Question: What type of tax is indicated in the document, personal property or real estate?
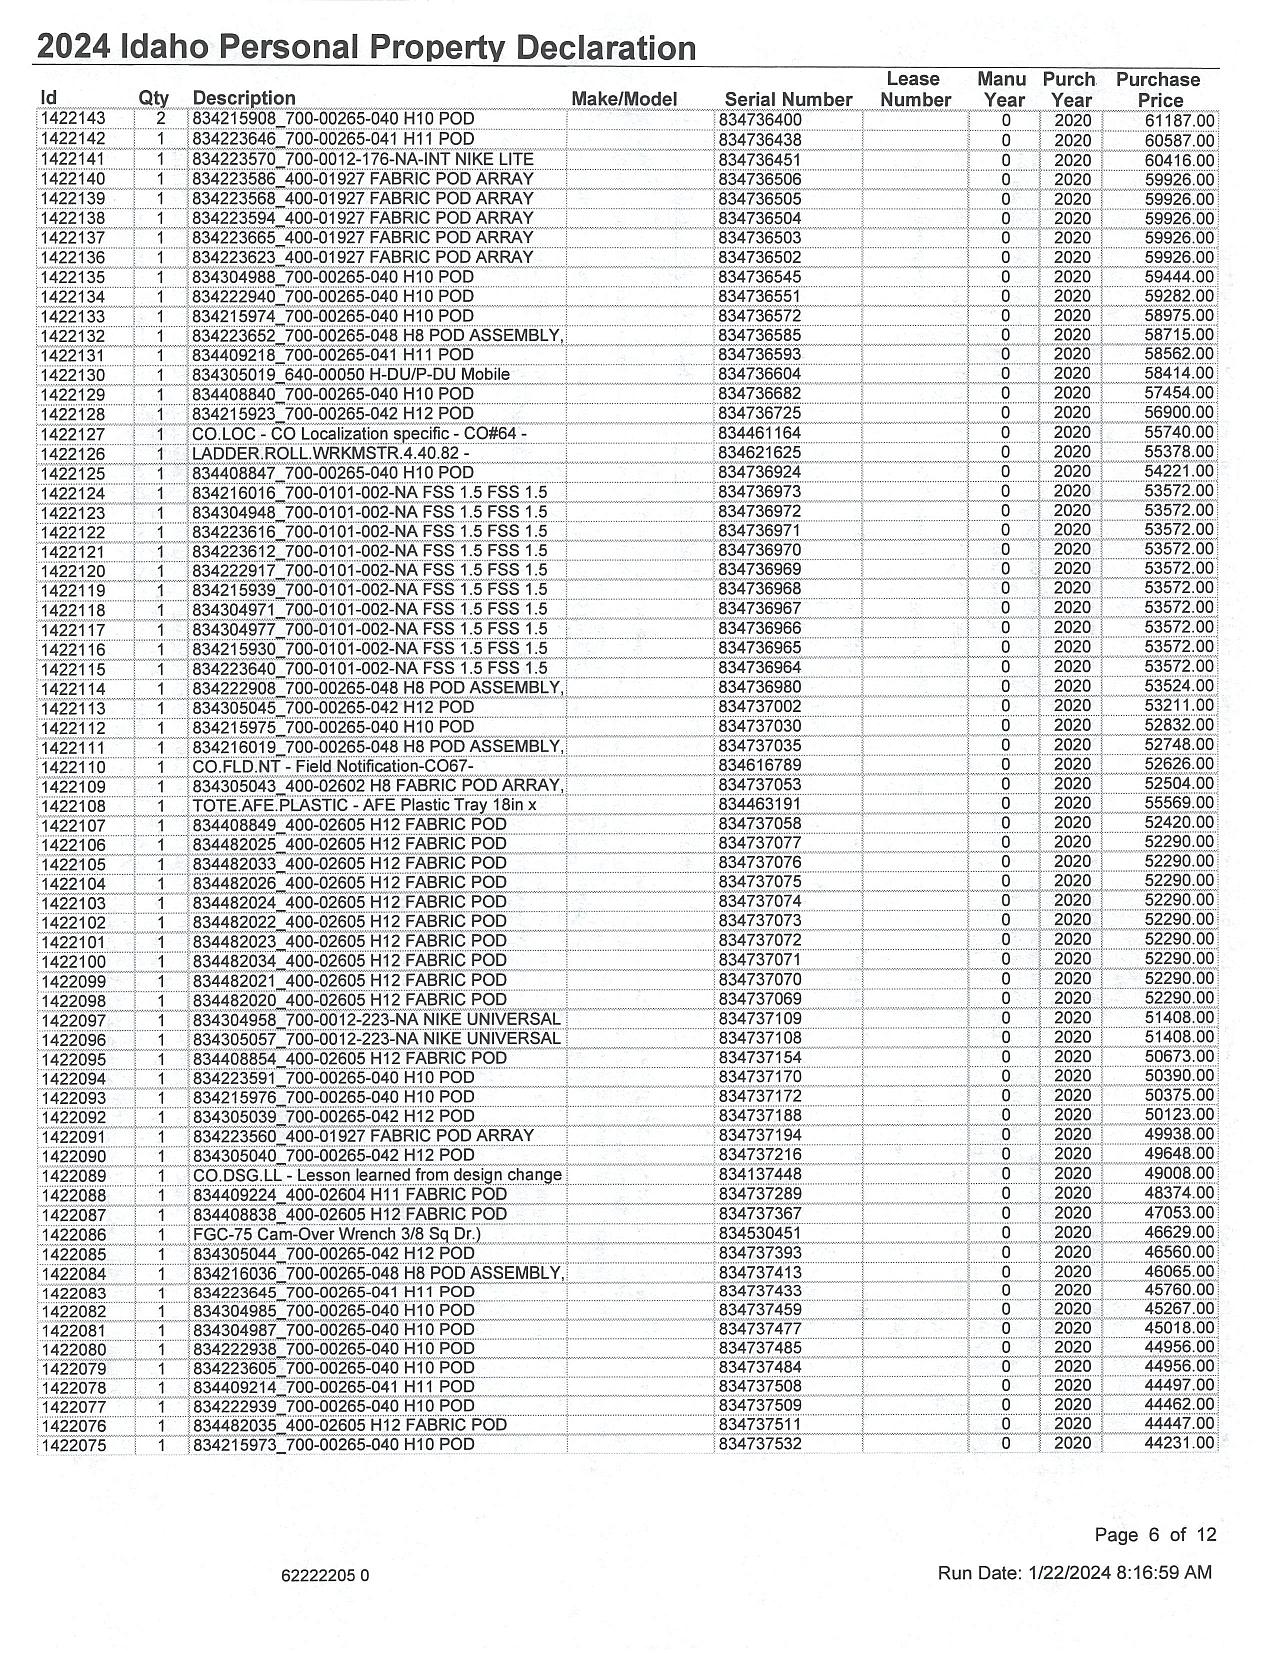
Answer: "Personal Property"